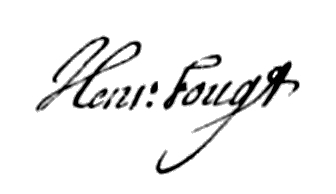
Signature of: henrik fougt